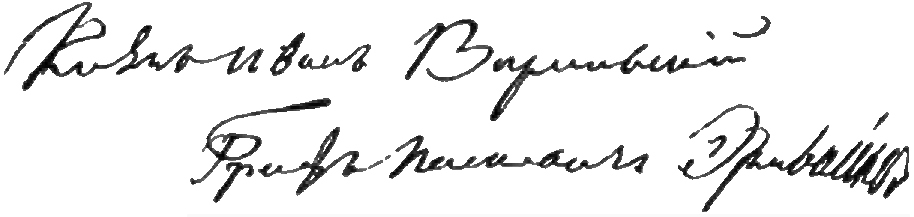
Signature of: ivan paskevich